Question: What are the imaging findings?
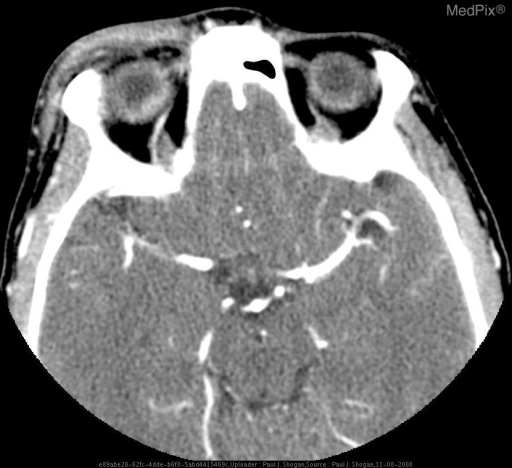
Answer: The imaging shows Contrast enhanced axial and coronal CT images reveal abnormal infiltration and thickening of the right preseptal soft tissues, extending into the right medial canthus. No postseptal extension is noted.  No peripheral enhancing fluid collections are seen.   Additionally, images demonstrate an enhancing lentiform mass along the superoposterior aspect of the right globe. Contrast enhanced axial and coronal CT images reveal abnormal infiltration and thickening of the right preseptal soft tissues, extending into the right medial canthus. No postseptal extension is noted.  No peripheral enhancing fluid collections are seen..